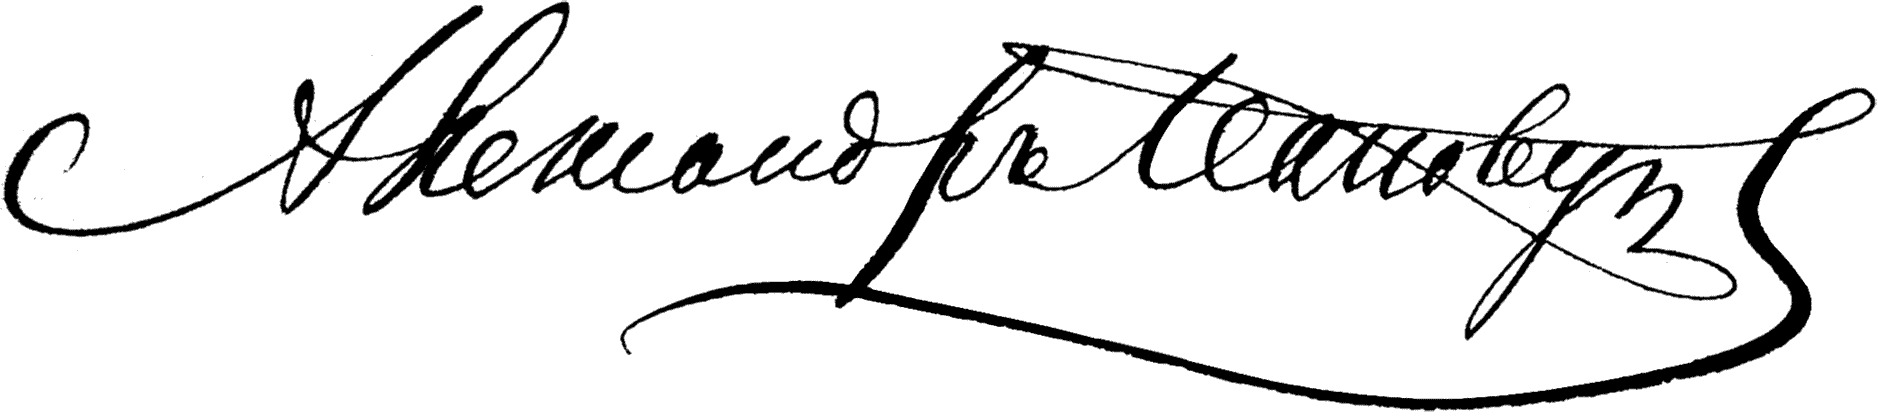
Signature of: aleksandr baggovut